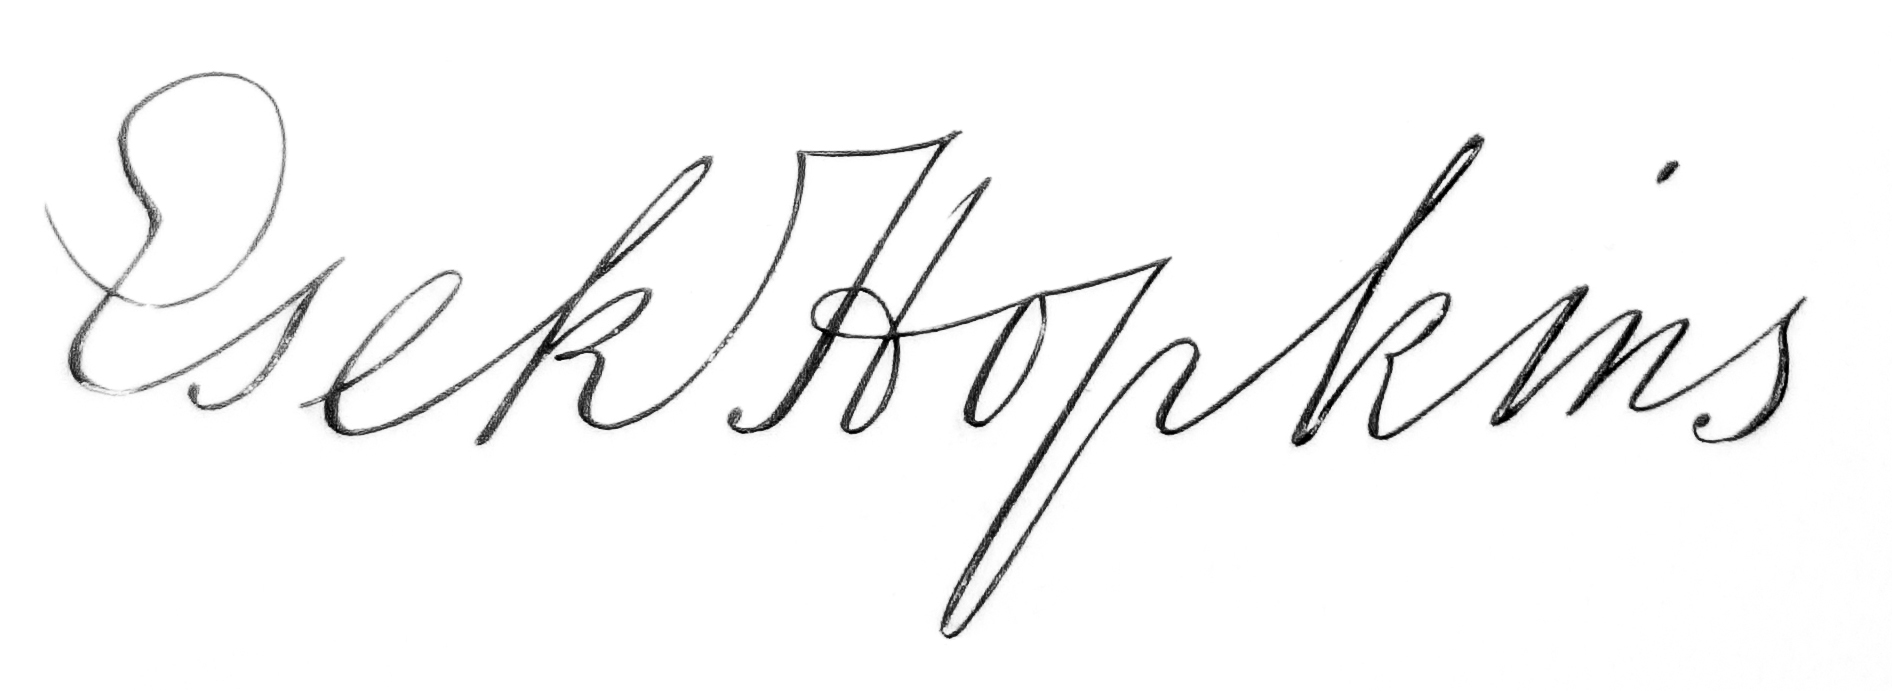
Signature of: esek hopkins